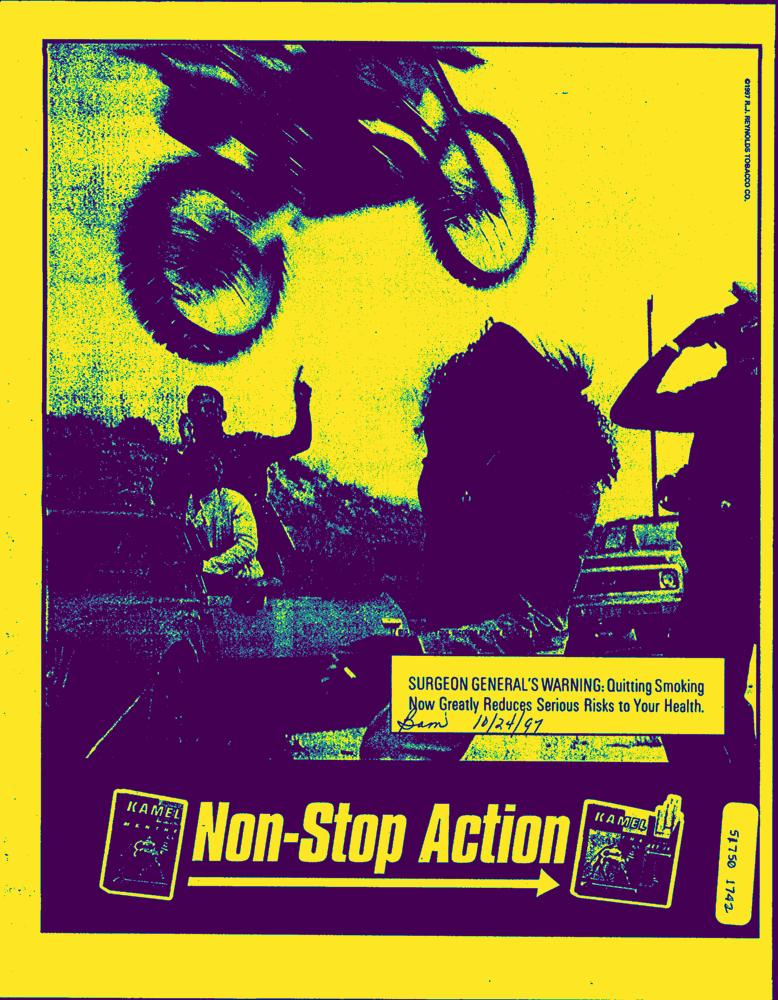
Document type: AD